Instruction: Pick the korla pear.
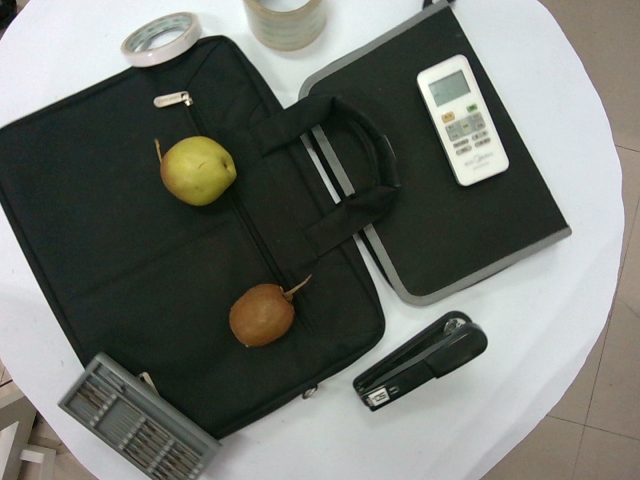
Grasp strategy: vertical